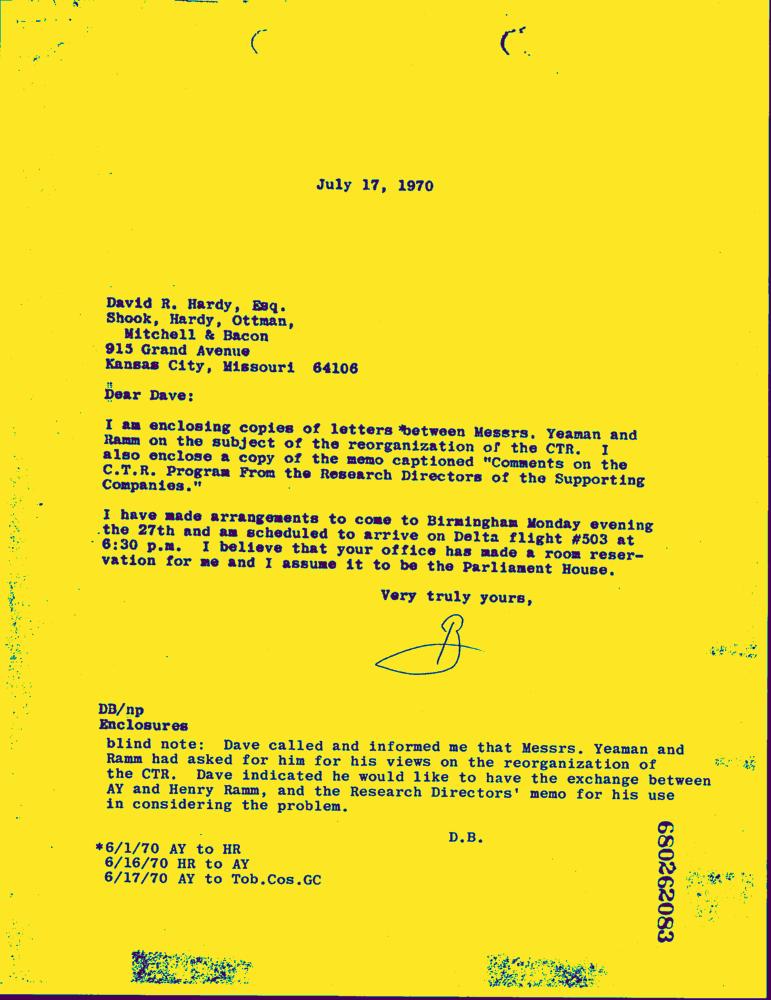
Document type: Letter-Doc